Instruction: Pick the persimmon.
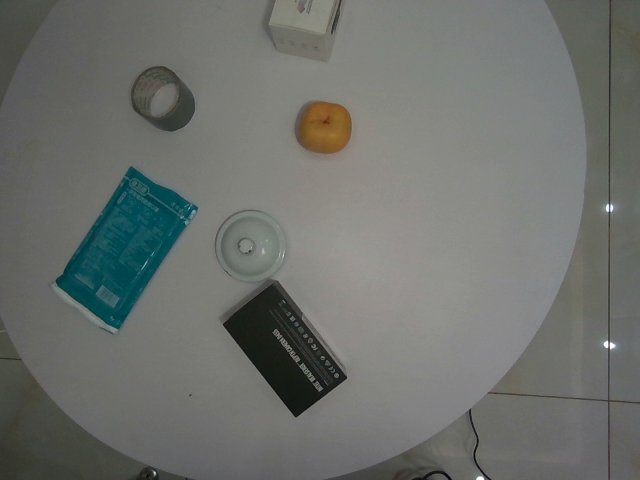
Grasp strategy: vertical